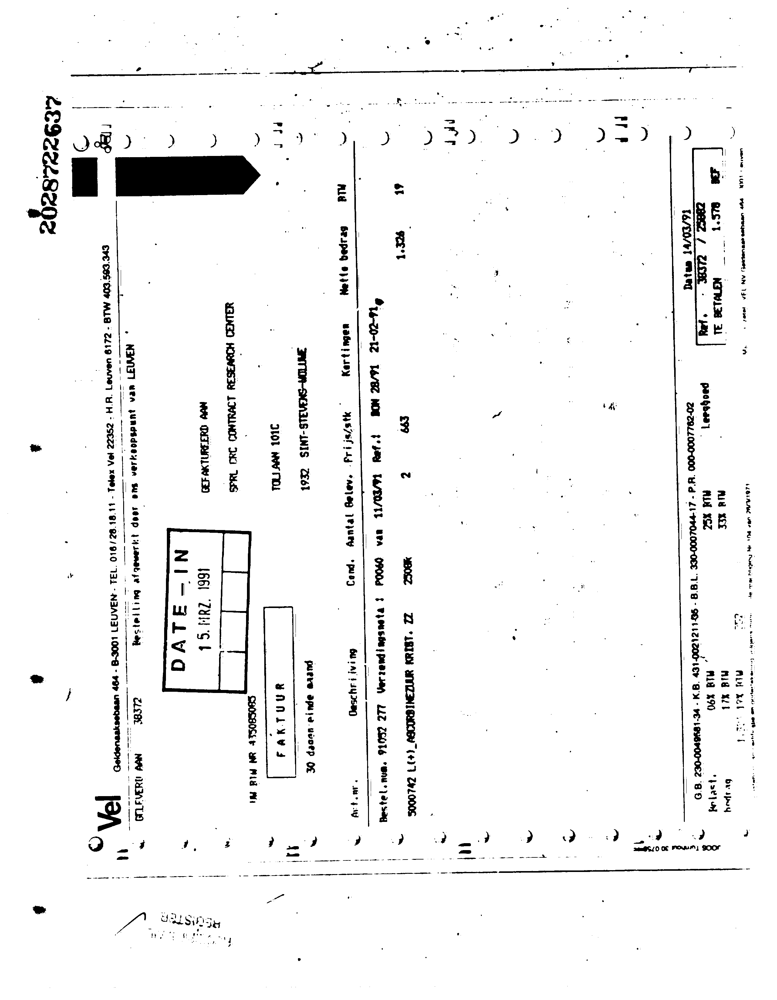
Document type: Invoice